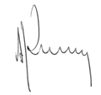
Signature of: q21101019